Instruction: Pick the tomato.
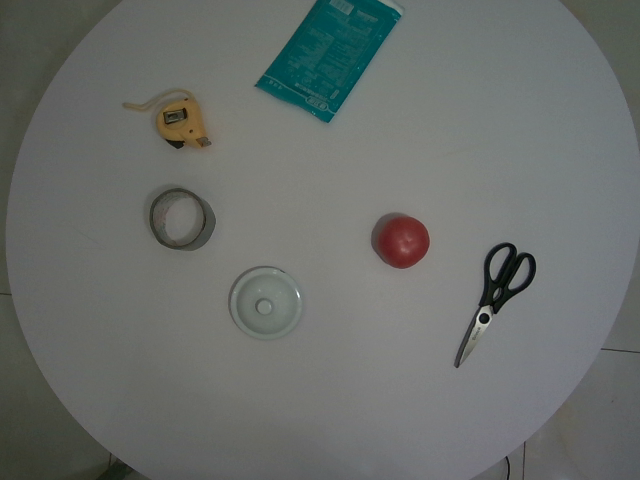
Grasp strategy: vertical